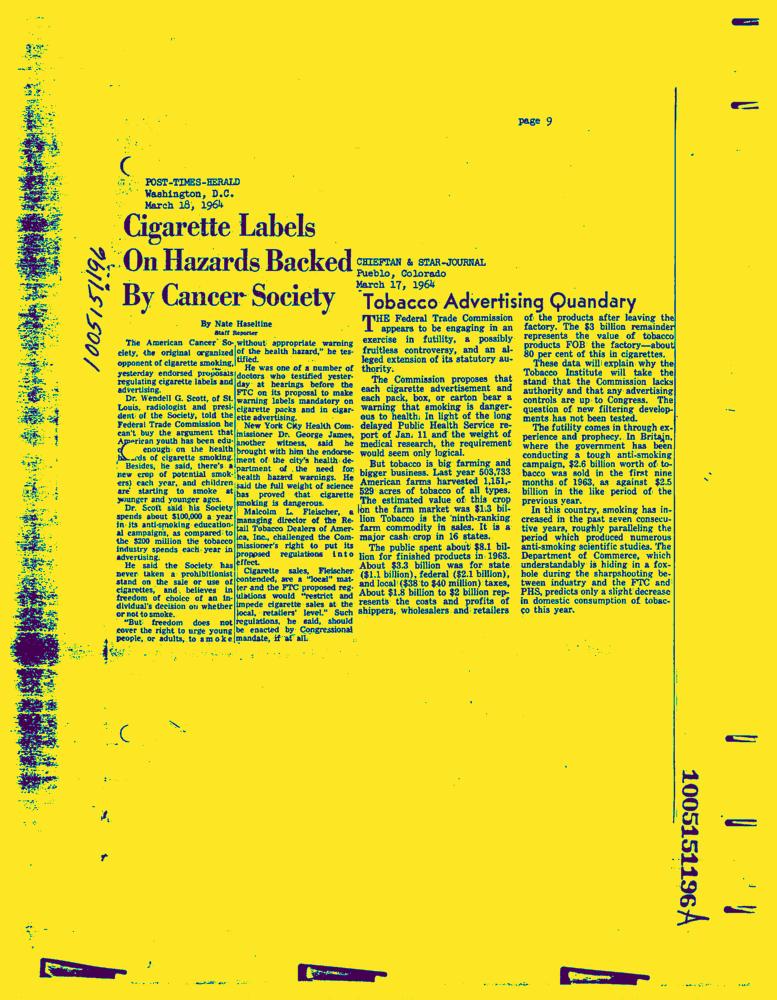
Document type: News-Article